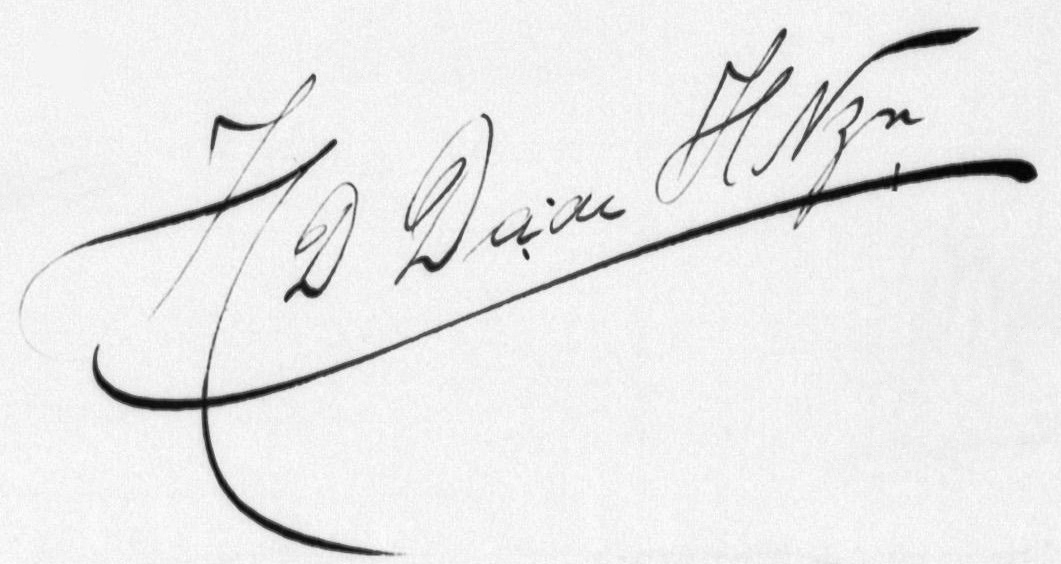
Signature of: han dade